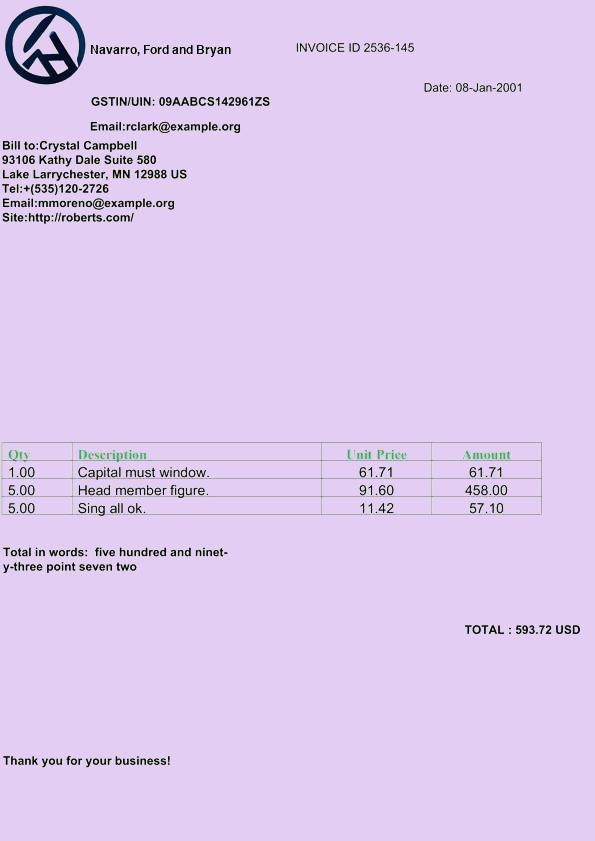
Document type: Invoice